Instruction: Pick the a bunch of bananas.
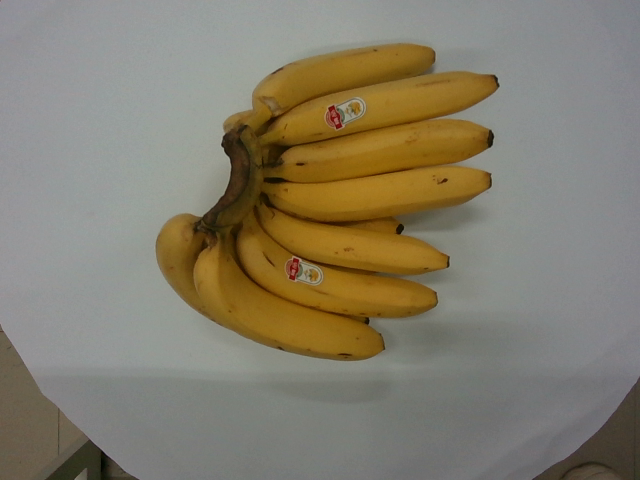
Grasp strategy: vertical